Question: What is the potential diagnosis?
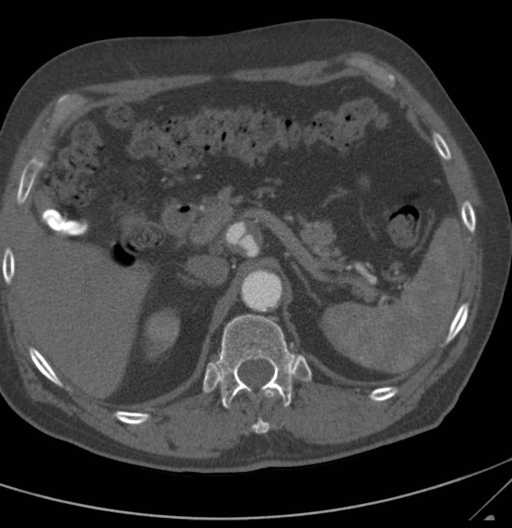
Answer: The possible diagnosis includes •  Celiac, Abdominal Aortic, Common Iliac Aneurysms:
- Atherosclerotic
- Inflammatory
- Mycotic / Infectious
- Arteriovenous Malformation
- Traumatic.